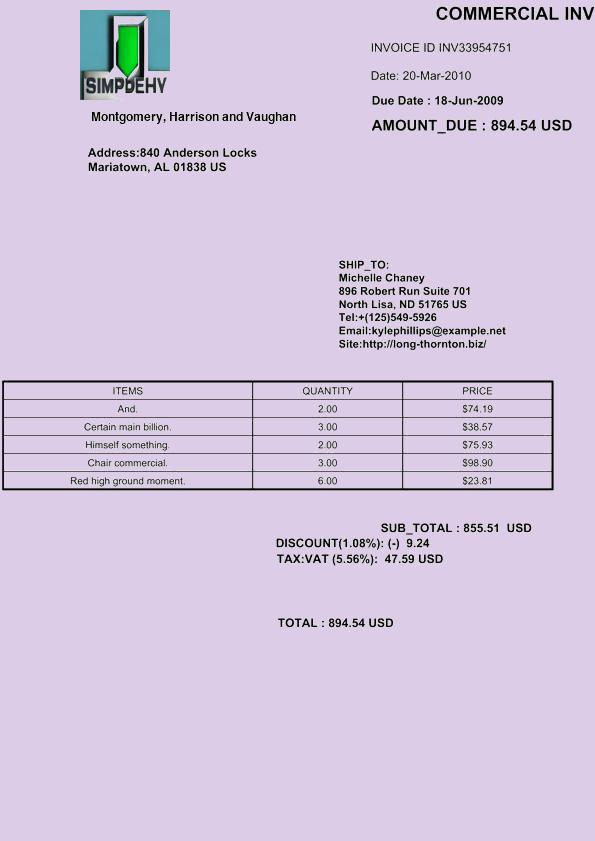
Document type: Invoice